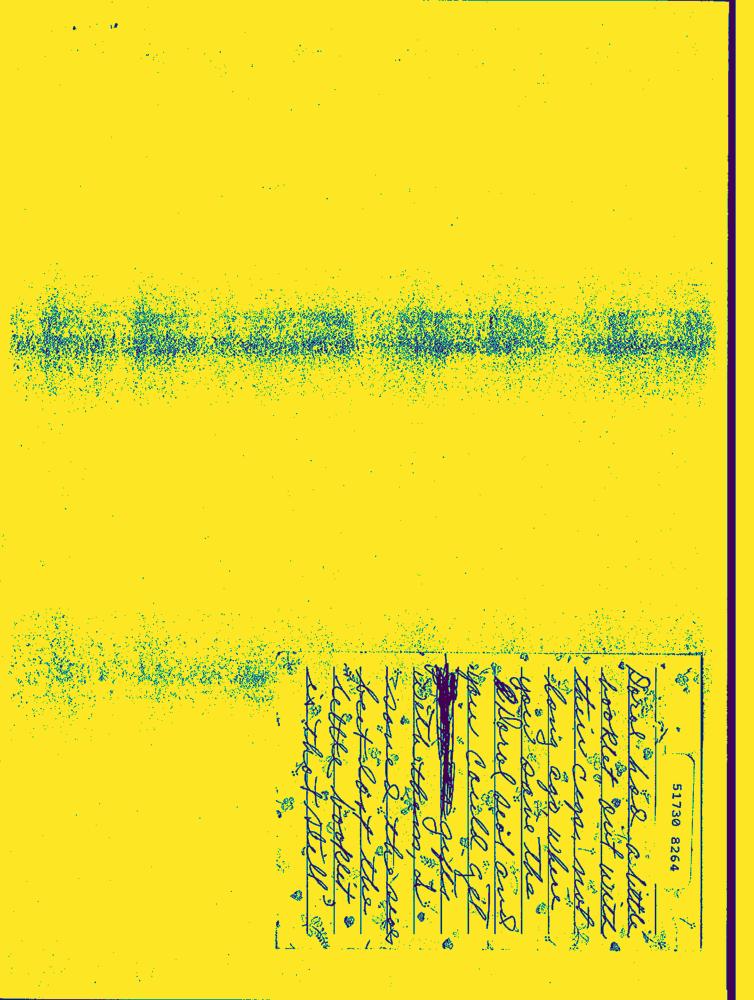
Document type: Hand-Written